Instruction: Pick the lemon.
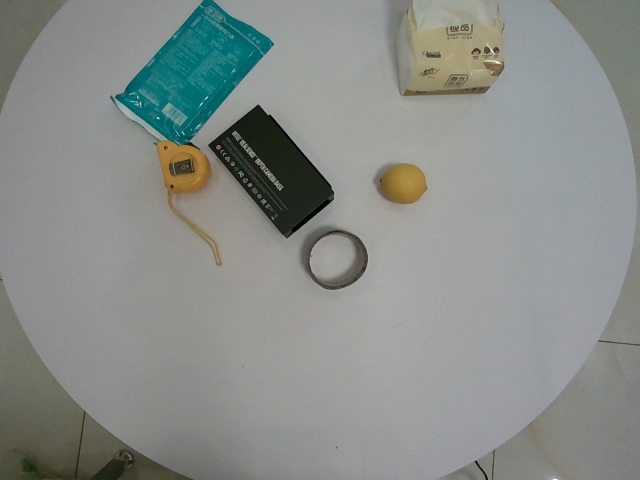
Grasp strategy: vertical